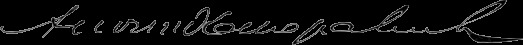
Signature of: andrew kirkpatrick